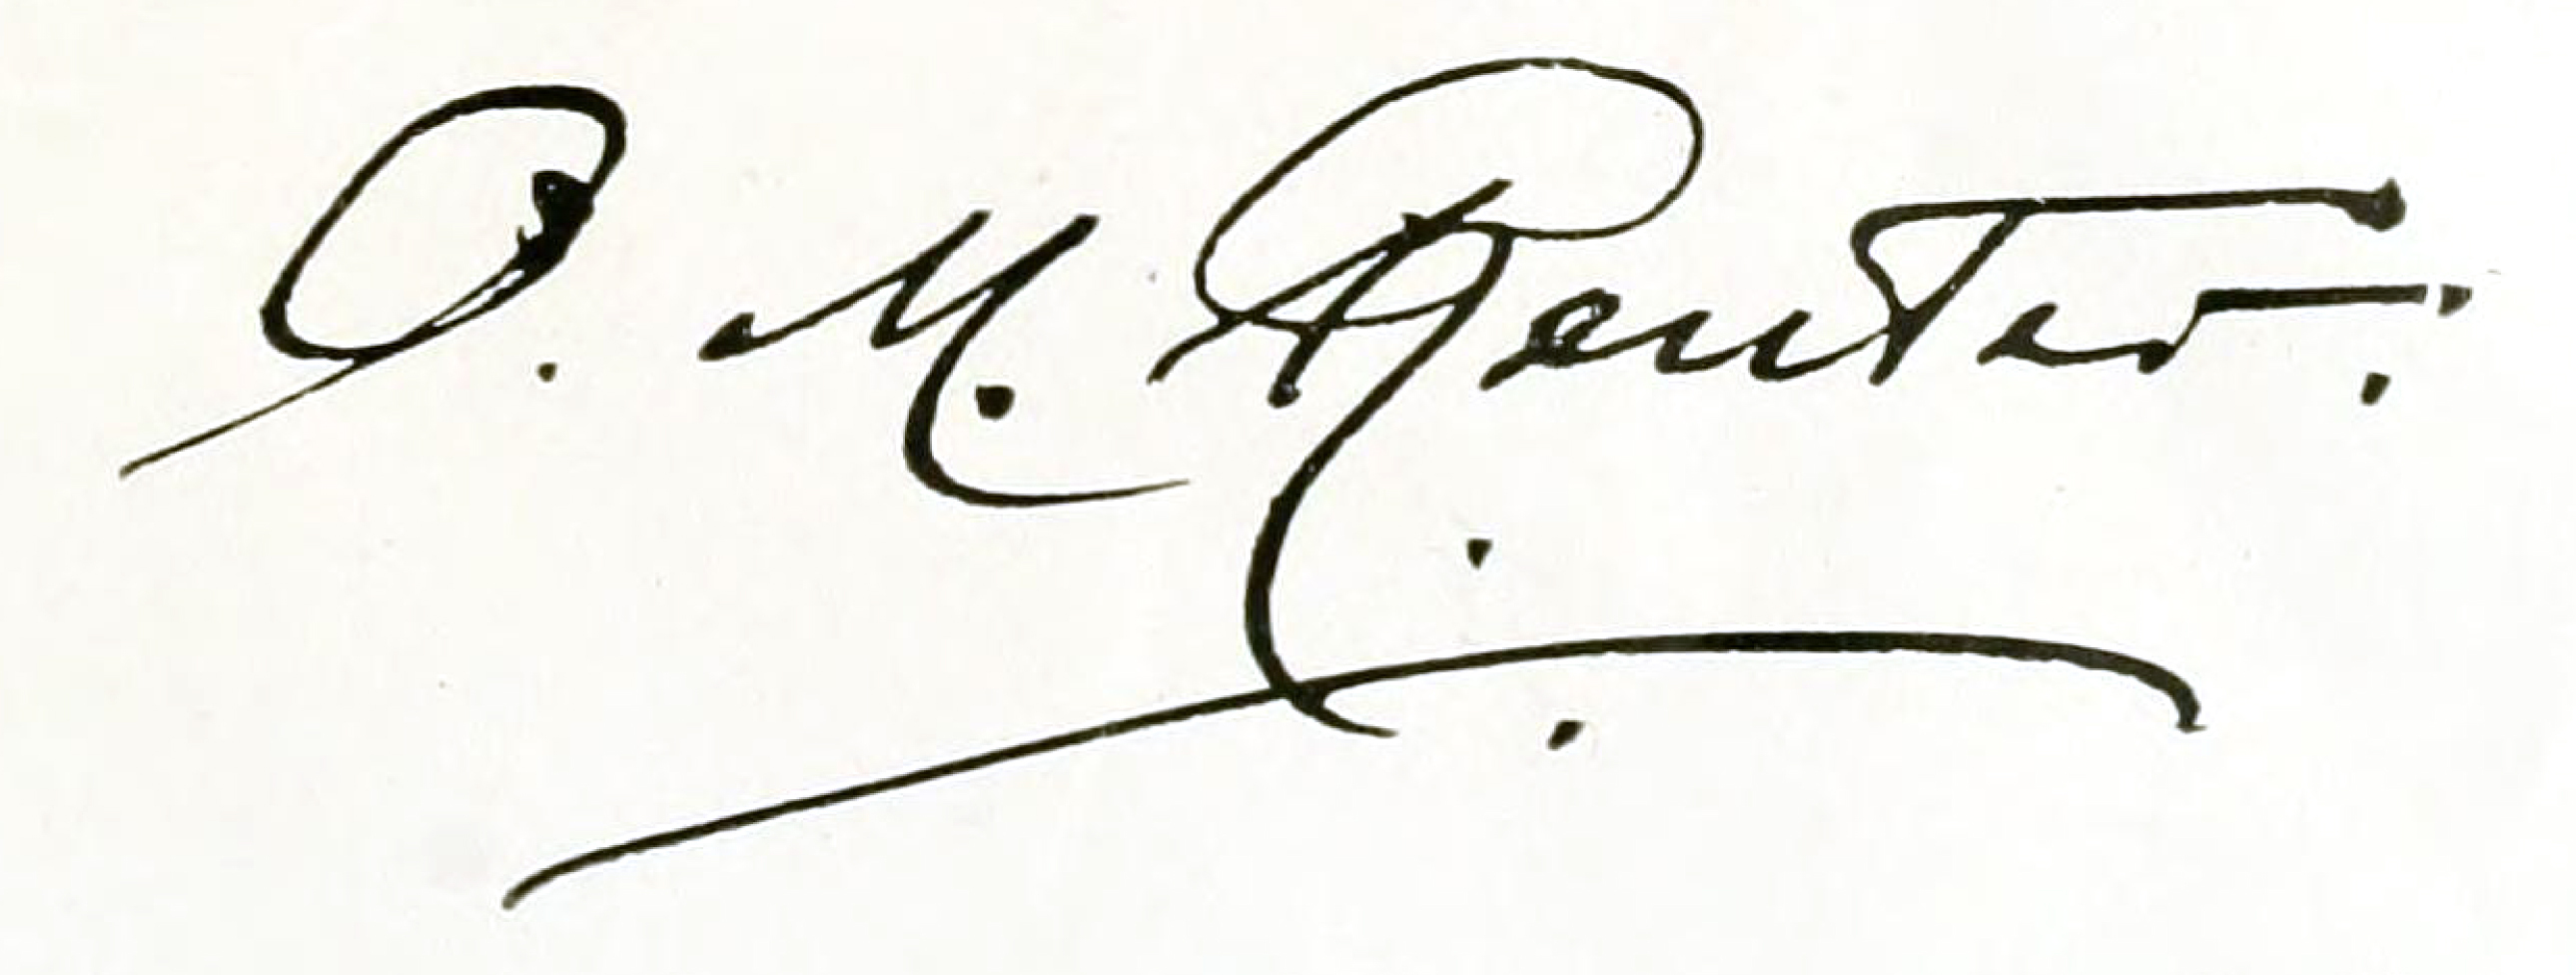
Signature of: odo reuter